Question: What is the potential diagnosis?
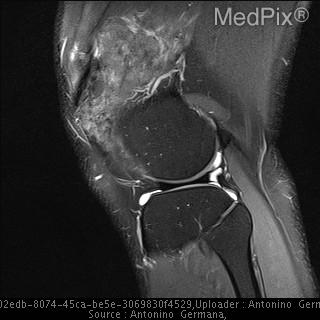
Answer: The possible diagnosis includes >> Gout
>> Pigmented villonodular synovitis
>> Pseudogout
>> Tumor
>> Uric acid nephropathy
>> Rheumatoid arthritis
>> Sarcoidosis
>> Amyloidosis.